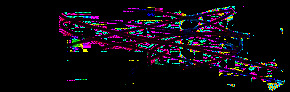
Signature of: elvis amoroso